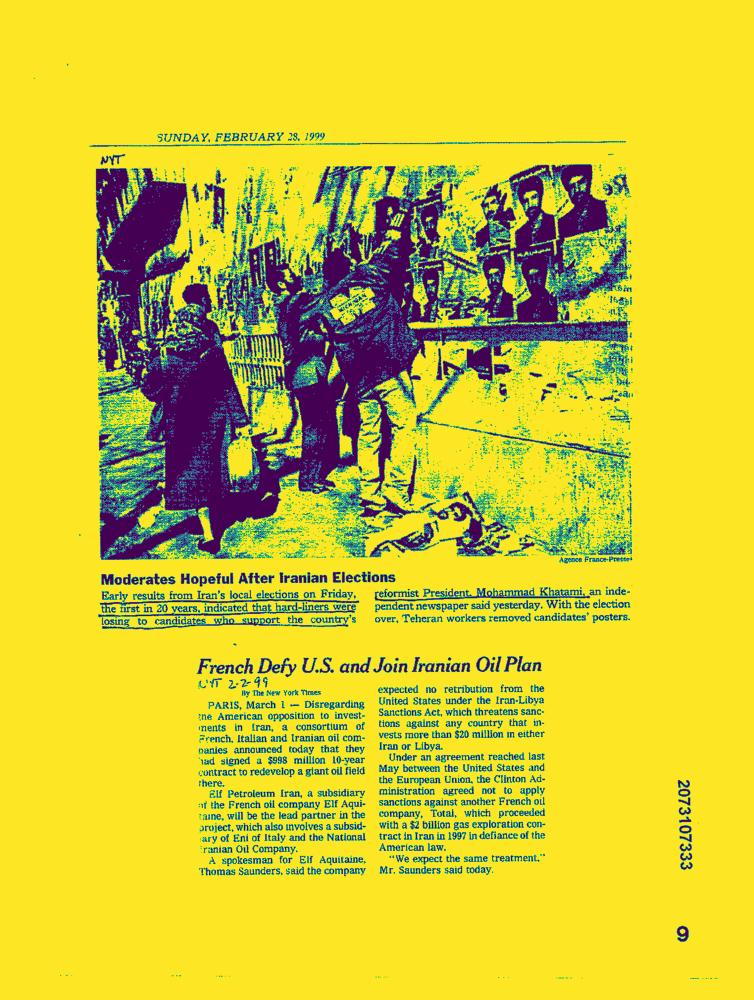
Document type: News-Article